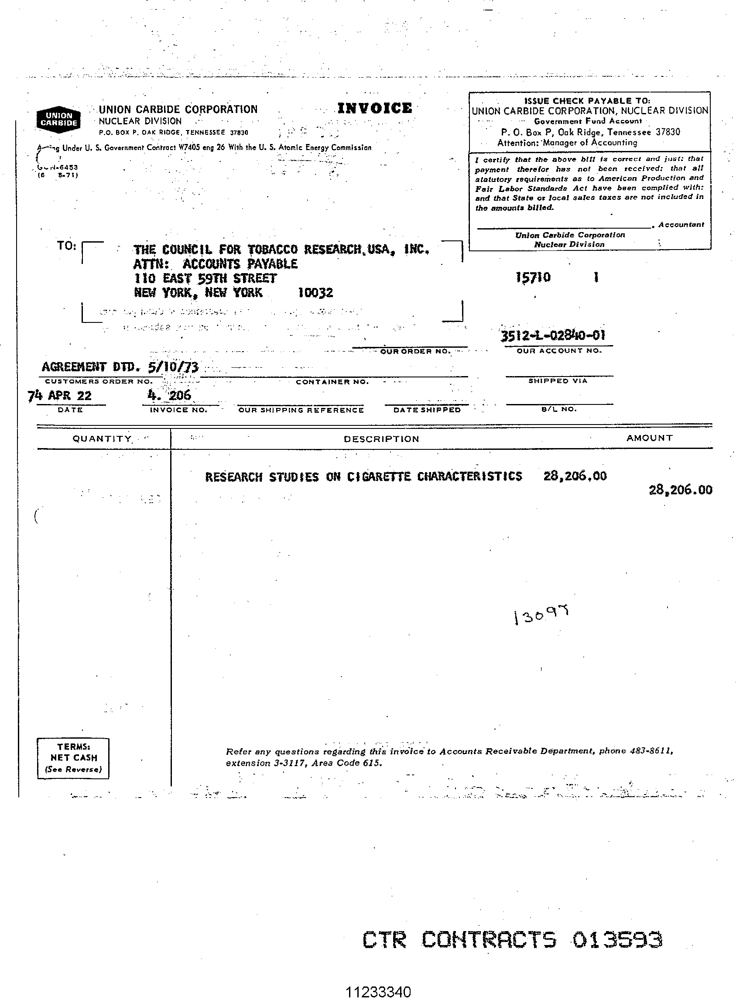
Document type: Invoice